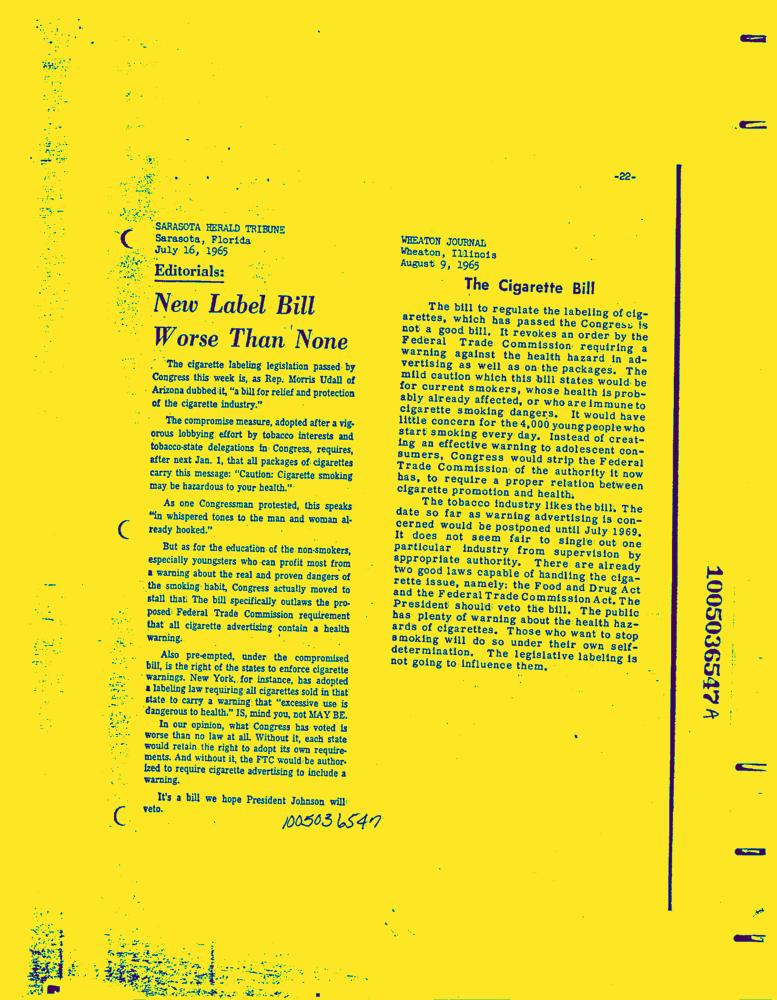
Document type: News-Article